Question: What is the name of the tenant mentioned in the document?
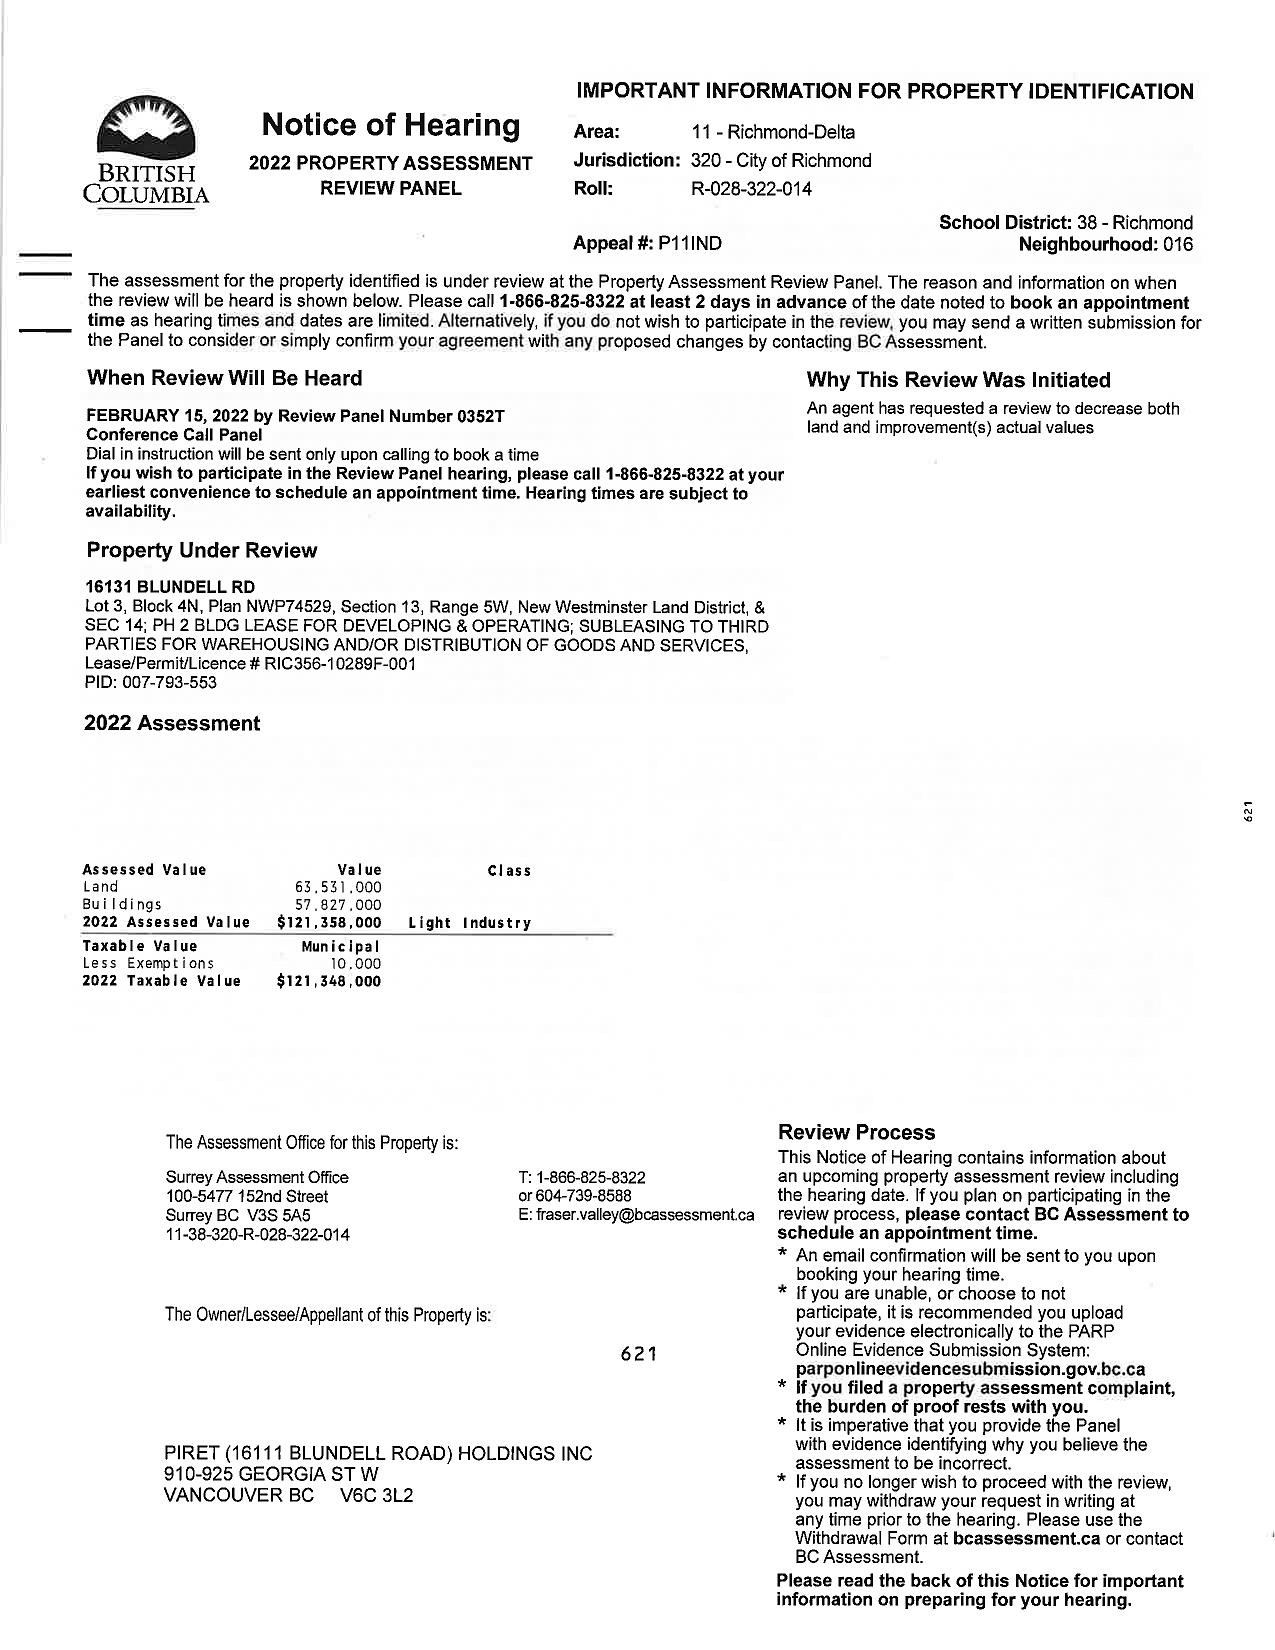
Answer: "PIRET (15111 BLUNDELL ROAD) HOLDINGS INC 910-925 GEORGIA ST W VANCOUVER BC  V6C 3L2"